Question: What was observed in the imaging?
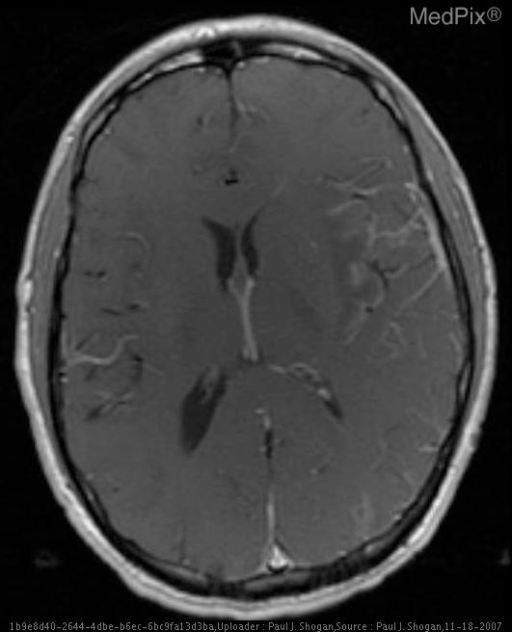
Answer: The imaging shows Non-contrast CT: Hypoattenuation in the left temporal and inferior frontal lobes.  Mild mass effect is also seen with effacement of the Sylvian cistern, and Ambient cistern.

Contrast enhanced CT:  Patchy peripheral enhancement in the bilateral temporal lobes, and insula.  There are also foci of circumscribed low density within the left insula, and evidence of subtle mass effect.

MRI:

DWI: T2 signal hyperintensity with restricted diffusion, in the left temporal lobe, and bilateral insula.

T2WI: Increased signal intensity and swelling of the gray matter of the left temporal lobe with mild mass effect, evidenced by effacement of the Ambient cistern at the left medial temporal lobe and midbrain.  Additionally, there is mild increased signal intensity of the right medial temporal lobe.  Also, there is increased signal intensity in the left greater than right insular gray matter.

Coronal T2-weighted FLAIR MR shows bilateral asymmetric involvement of the medial temporal lobes and insula.

T1WI:  Low signal intensity in the left greater than right insula secondary to surrounding edema, with no evidence of hyperintensity to suggest the presence of subacute blood products.

Post-gadolinium T1WI demonstrates patchy peripheral enhancement in the left temporal lobe, and left greater than right insula. Axial T1 weighted image with gadolinium demonstrates patchy peripheral enhancement in the left temporal lobe, and left greater than right insula..